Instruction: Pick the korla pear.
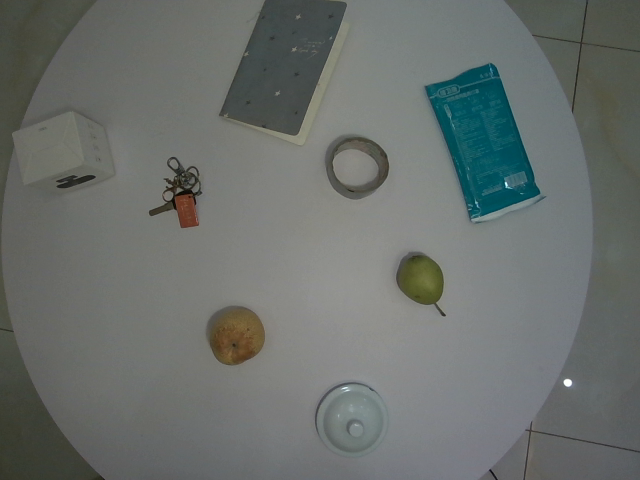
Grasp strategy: vertical